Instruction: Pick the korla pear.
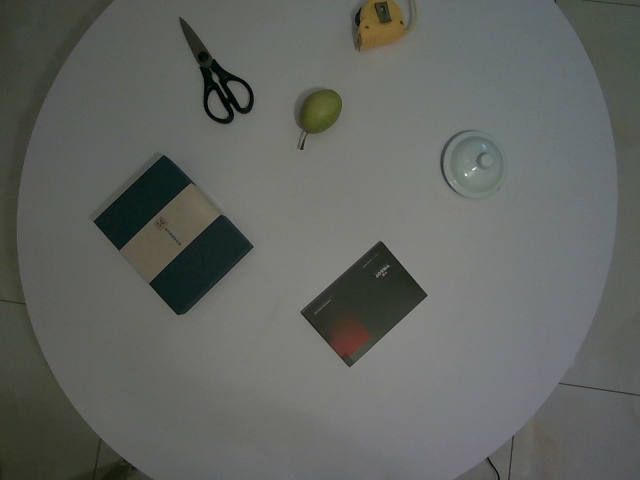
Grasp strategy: vertical